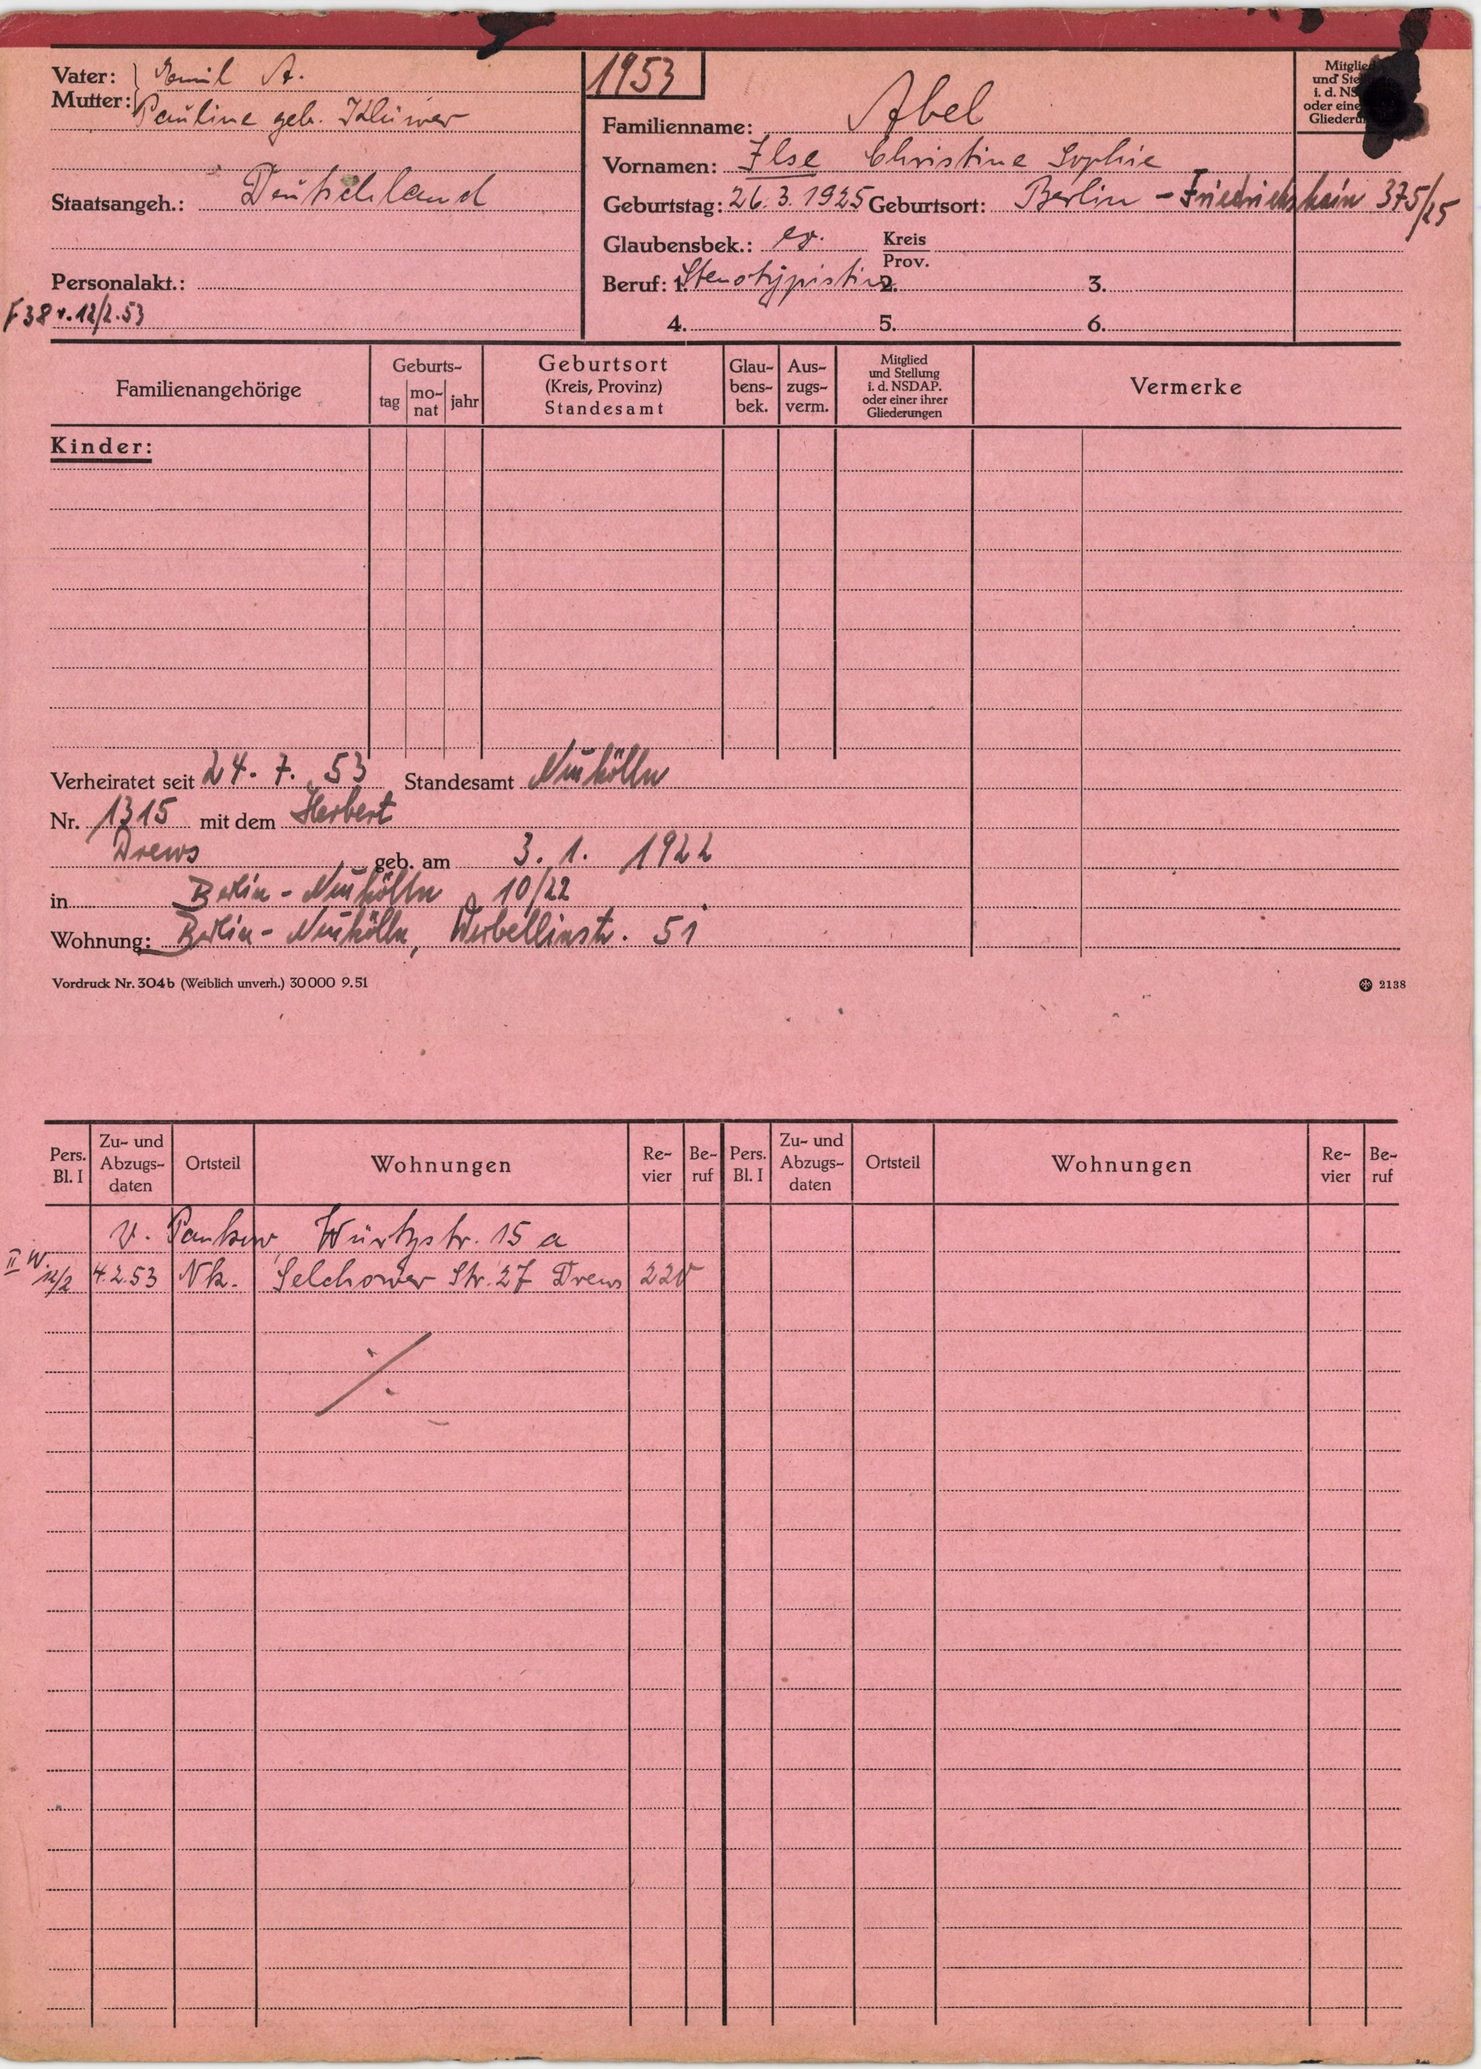
Abel